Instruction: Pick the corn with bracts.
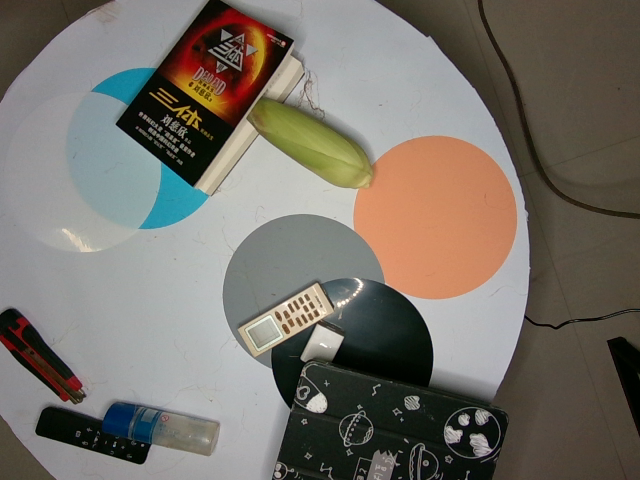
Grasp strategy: vertical